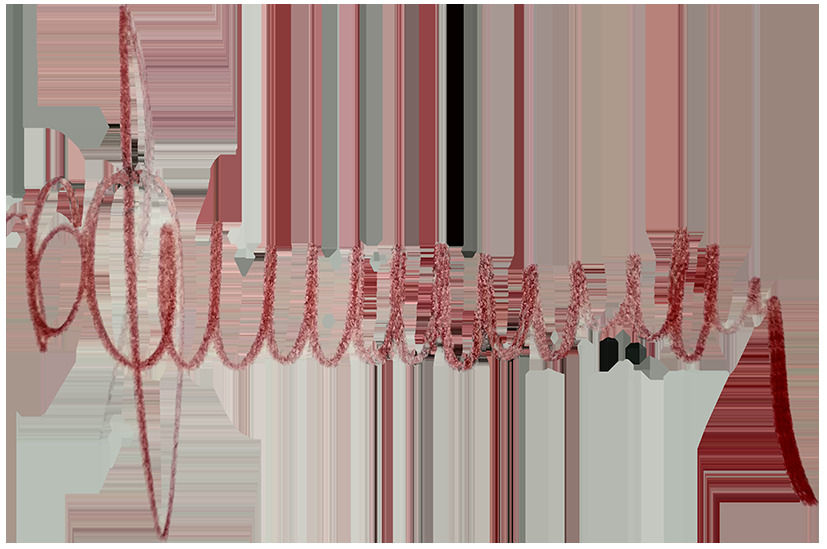
Signature of: nikołaj rożanczuk